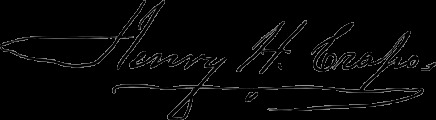
Signature of: henry h crapo